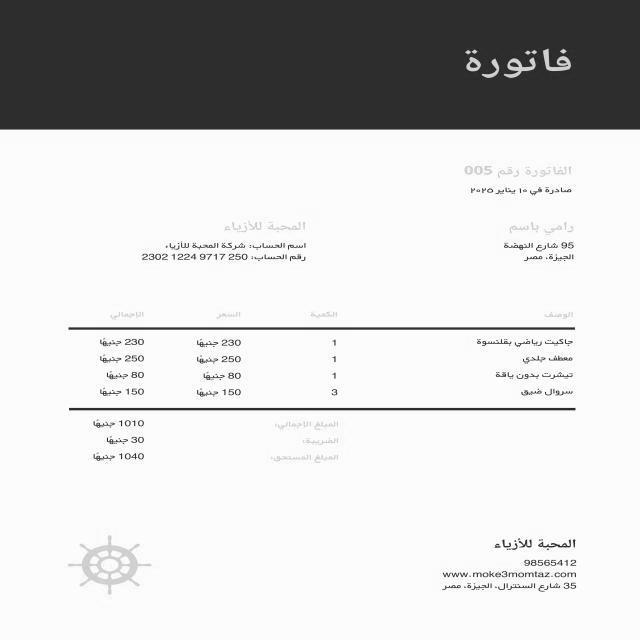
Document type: Invoice